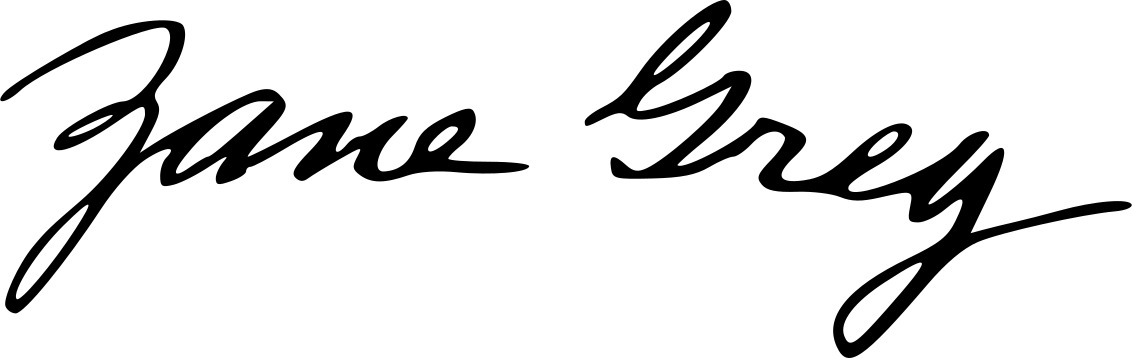
Signature of: zane grey